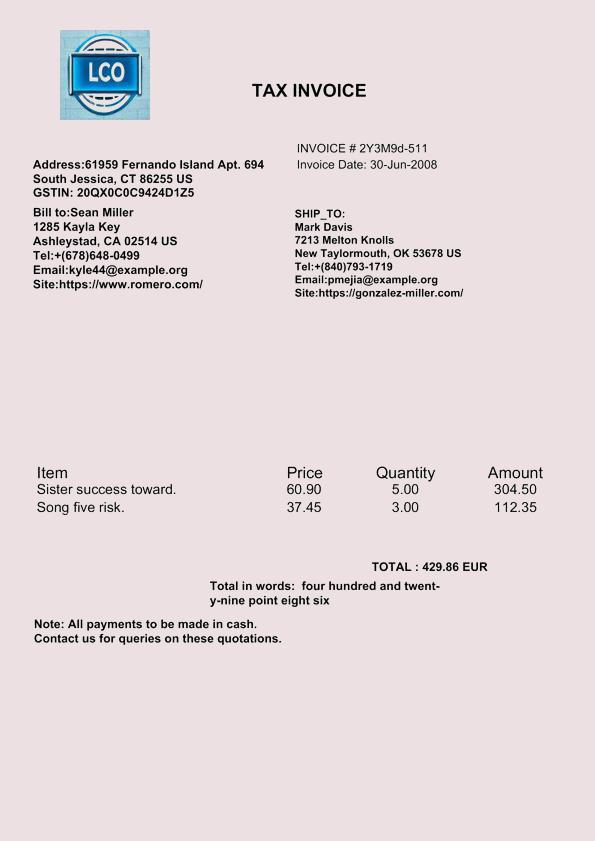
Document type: Invoice